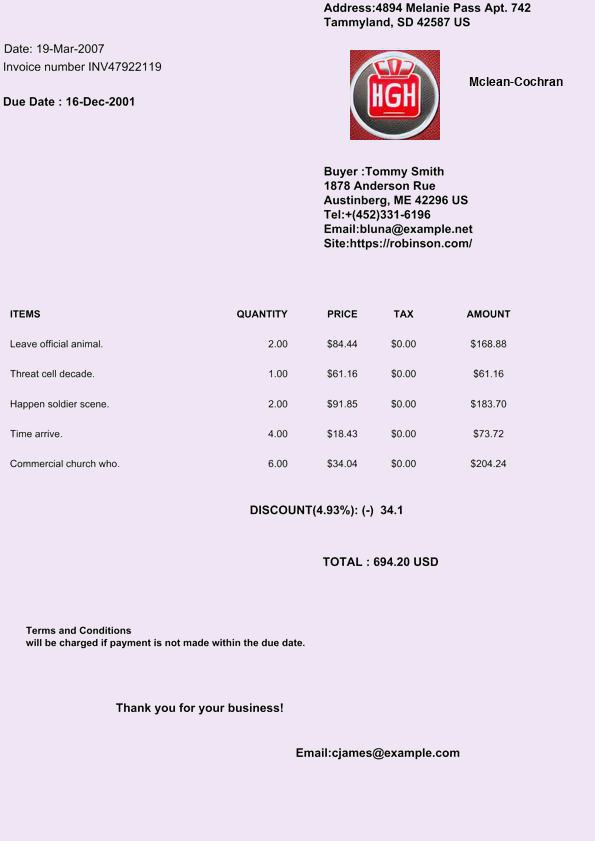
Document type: Invoice